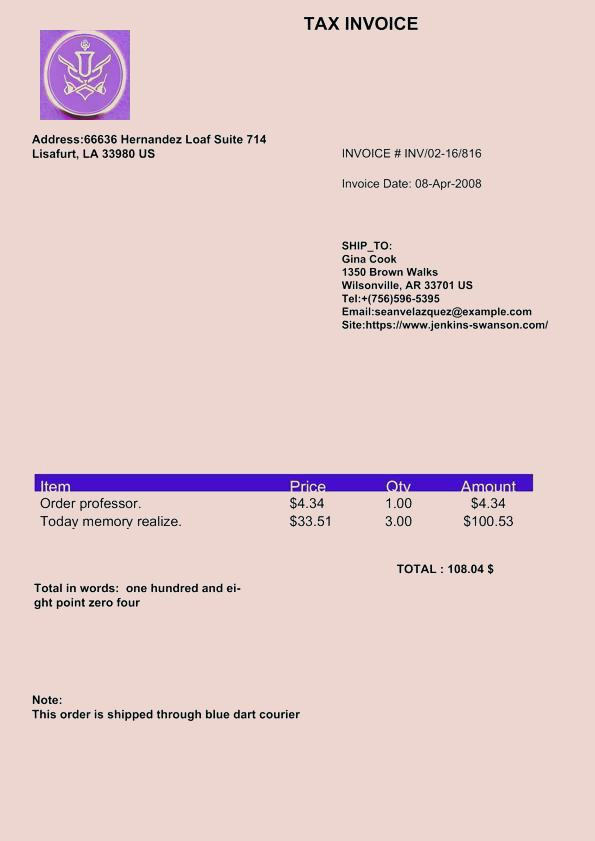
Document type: Invoice